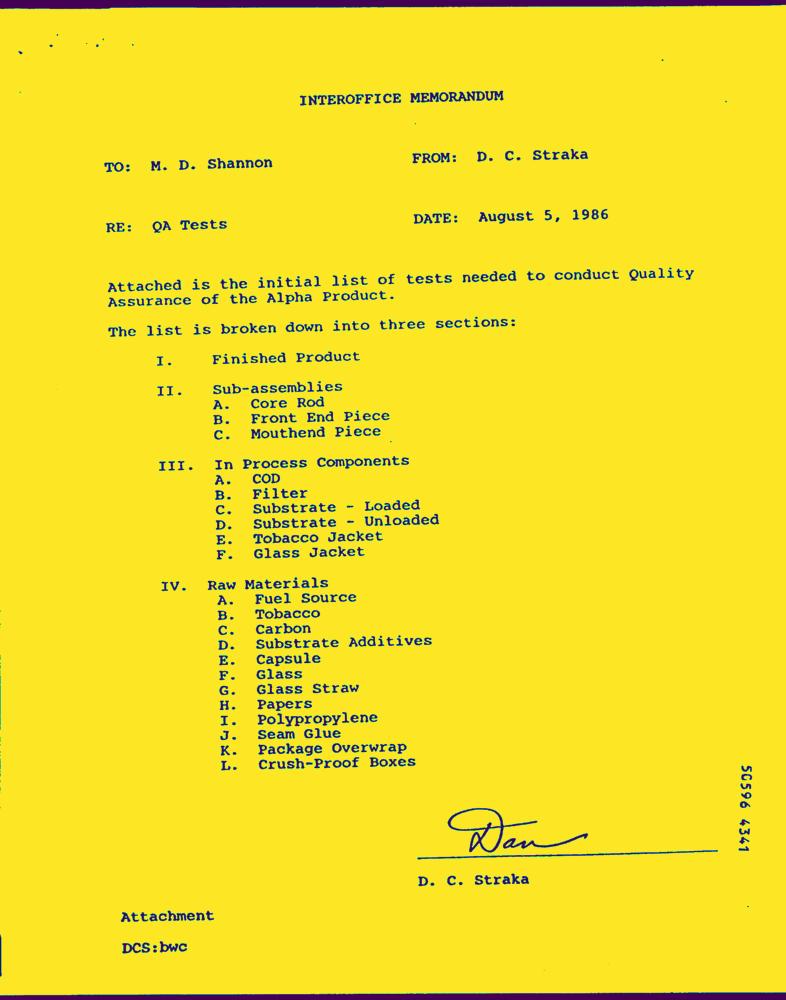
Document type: Letter-Doc